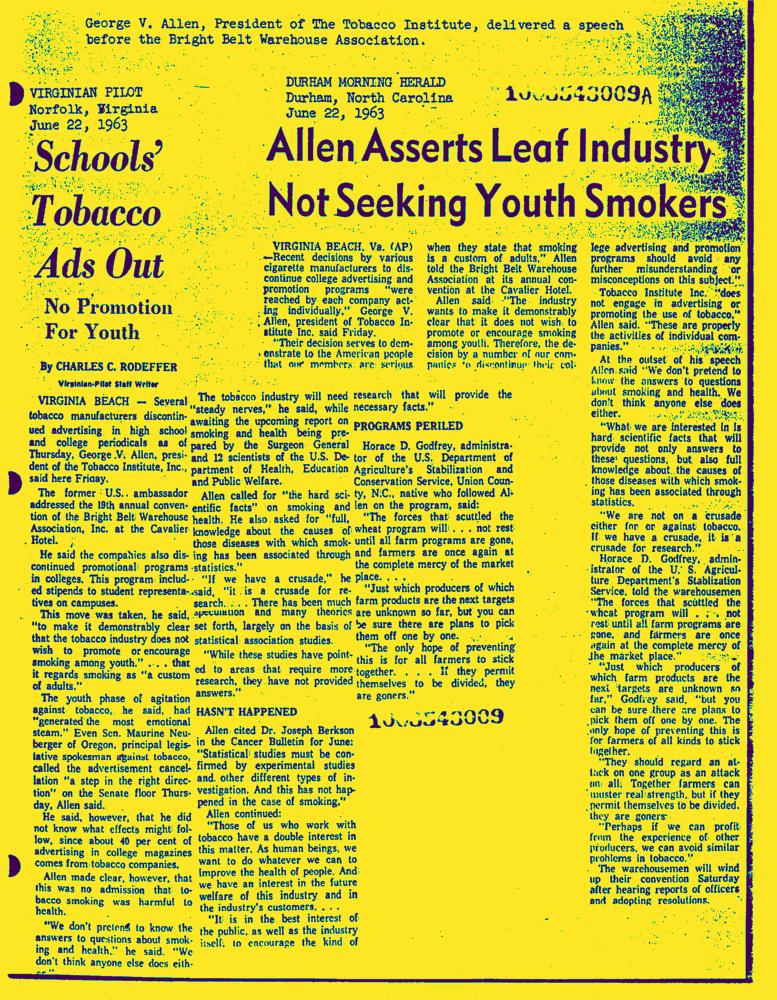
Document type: News-Article